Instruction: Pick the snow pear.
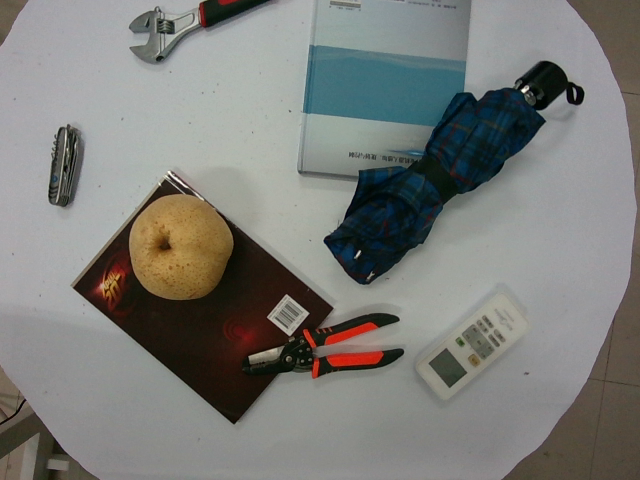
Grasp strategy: vertical